Question: What is the potential diagnosis?
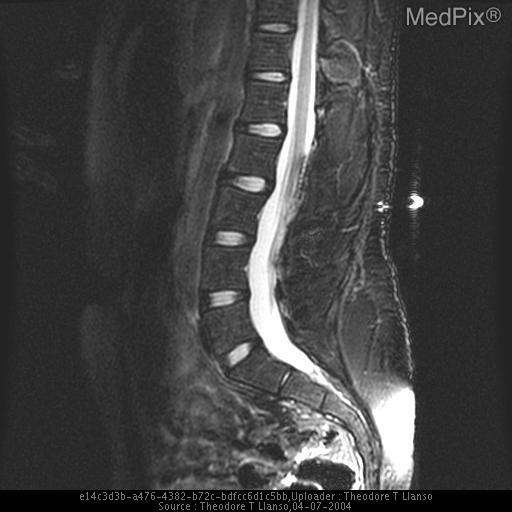
Answer: The possible diagnosis includes Expected post surgical change versus retethering.
Also, atypical dermoid is less likely given the history..